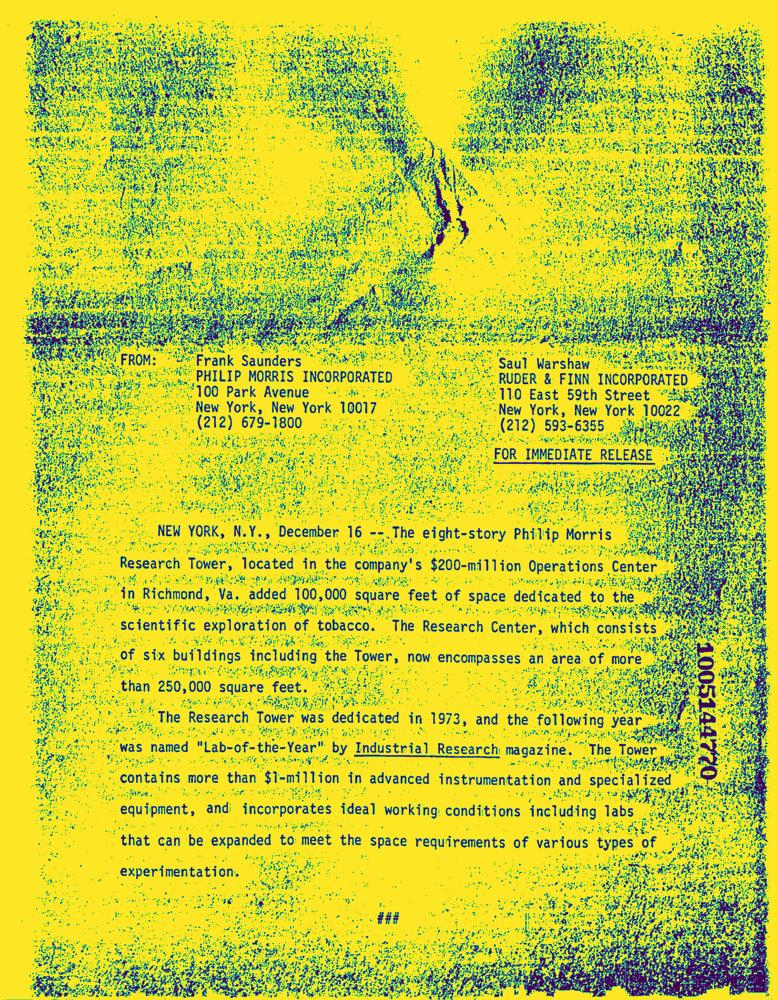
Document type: News-Article